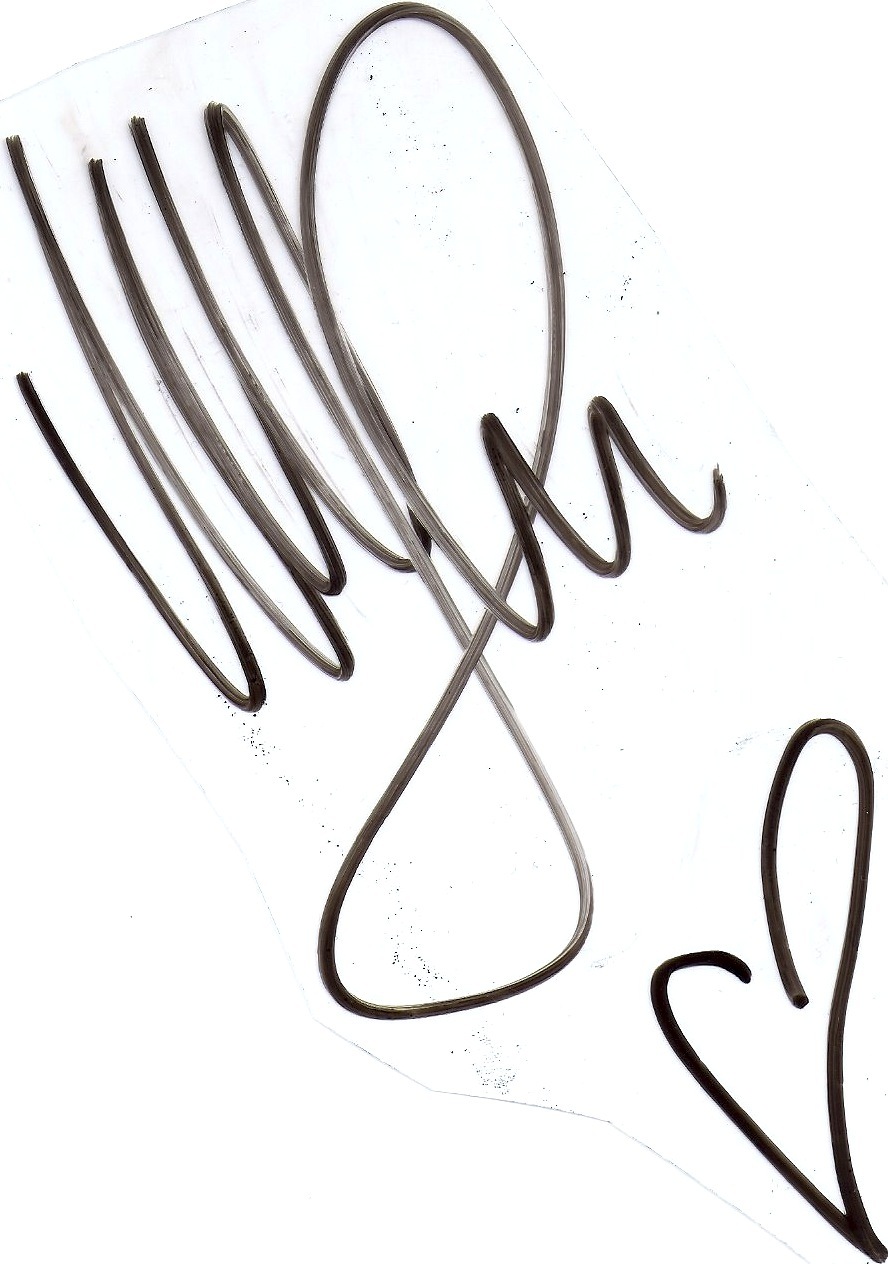
Signature of: maja ivarsson